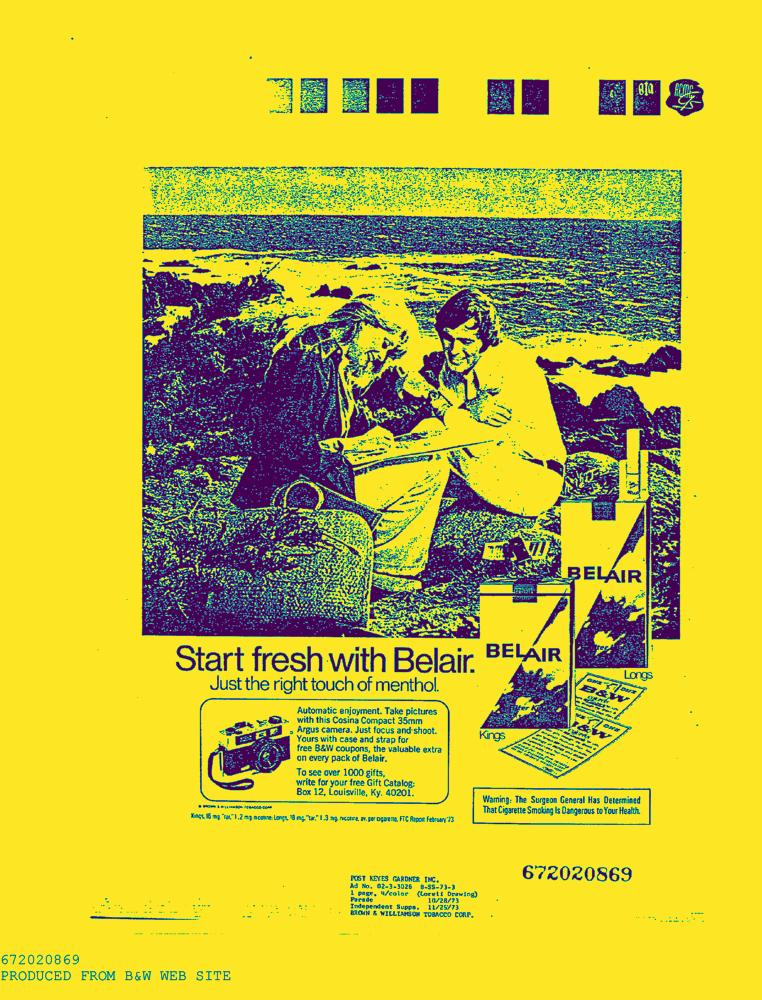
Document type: AD